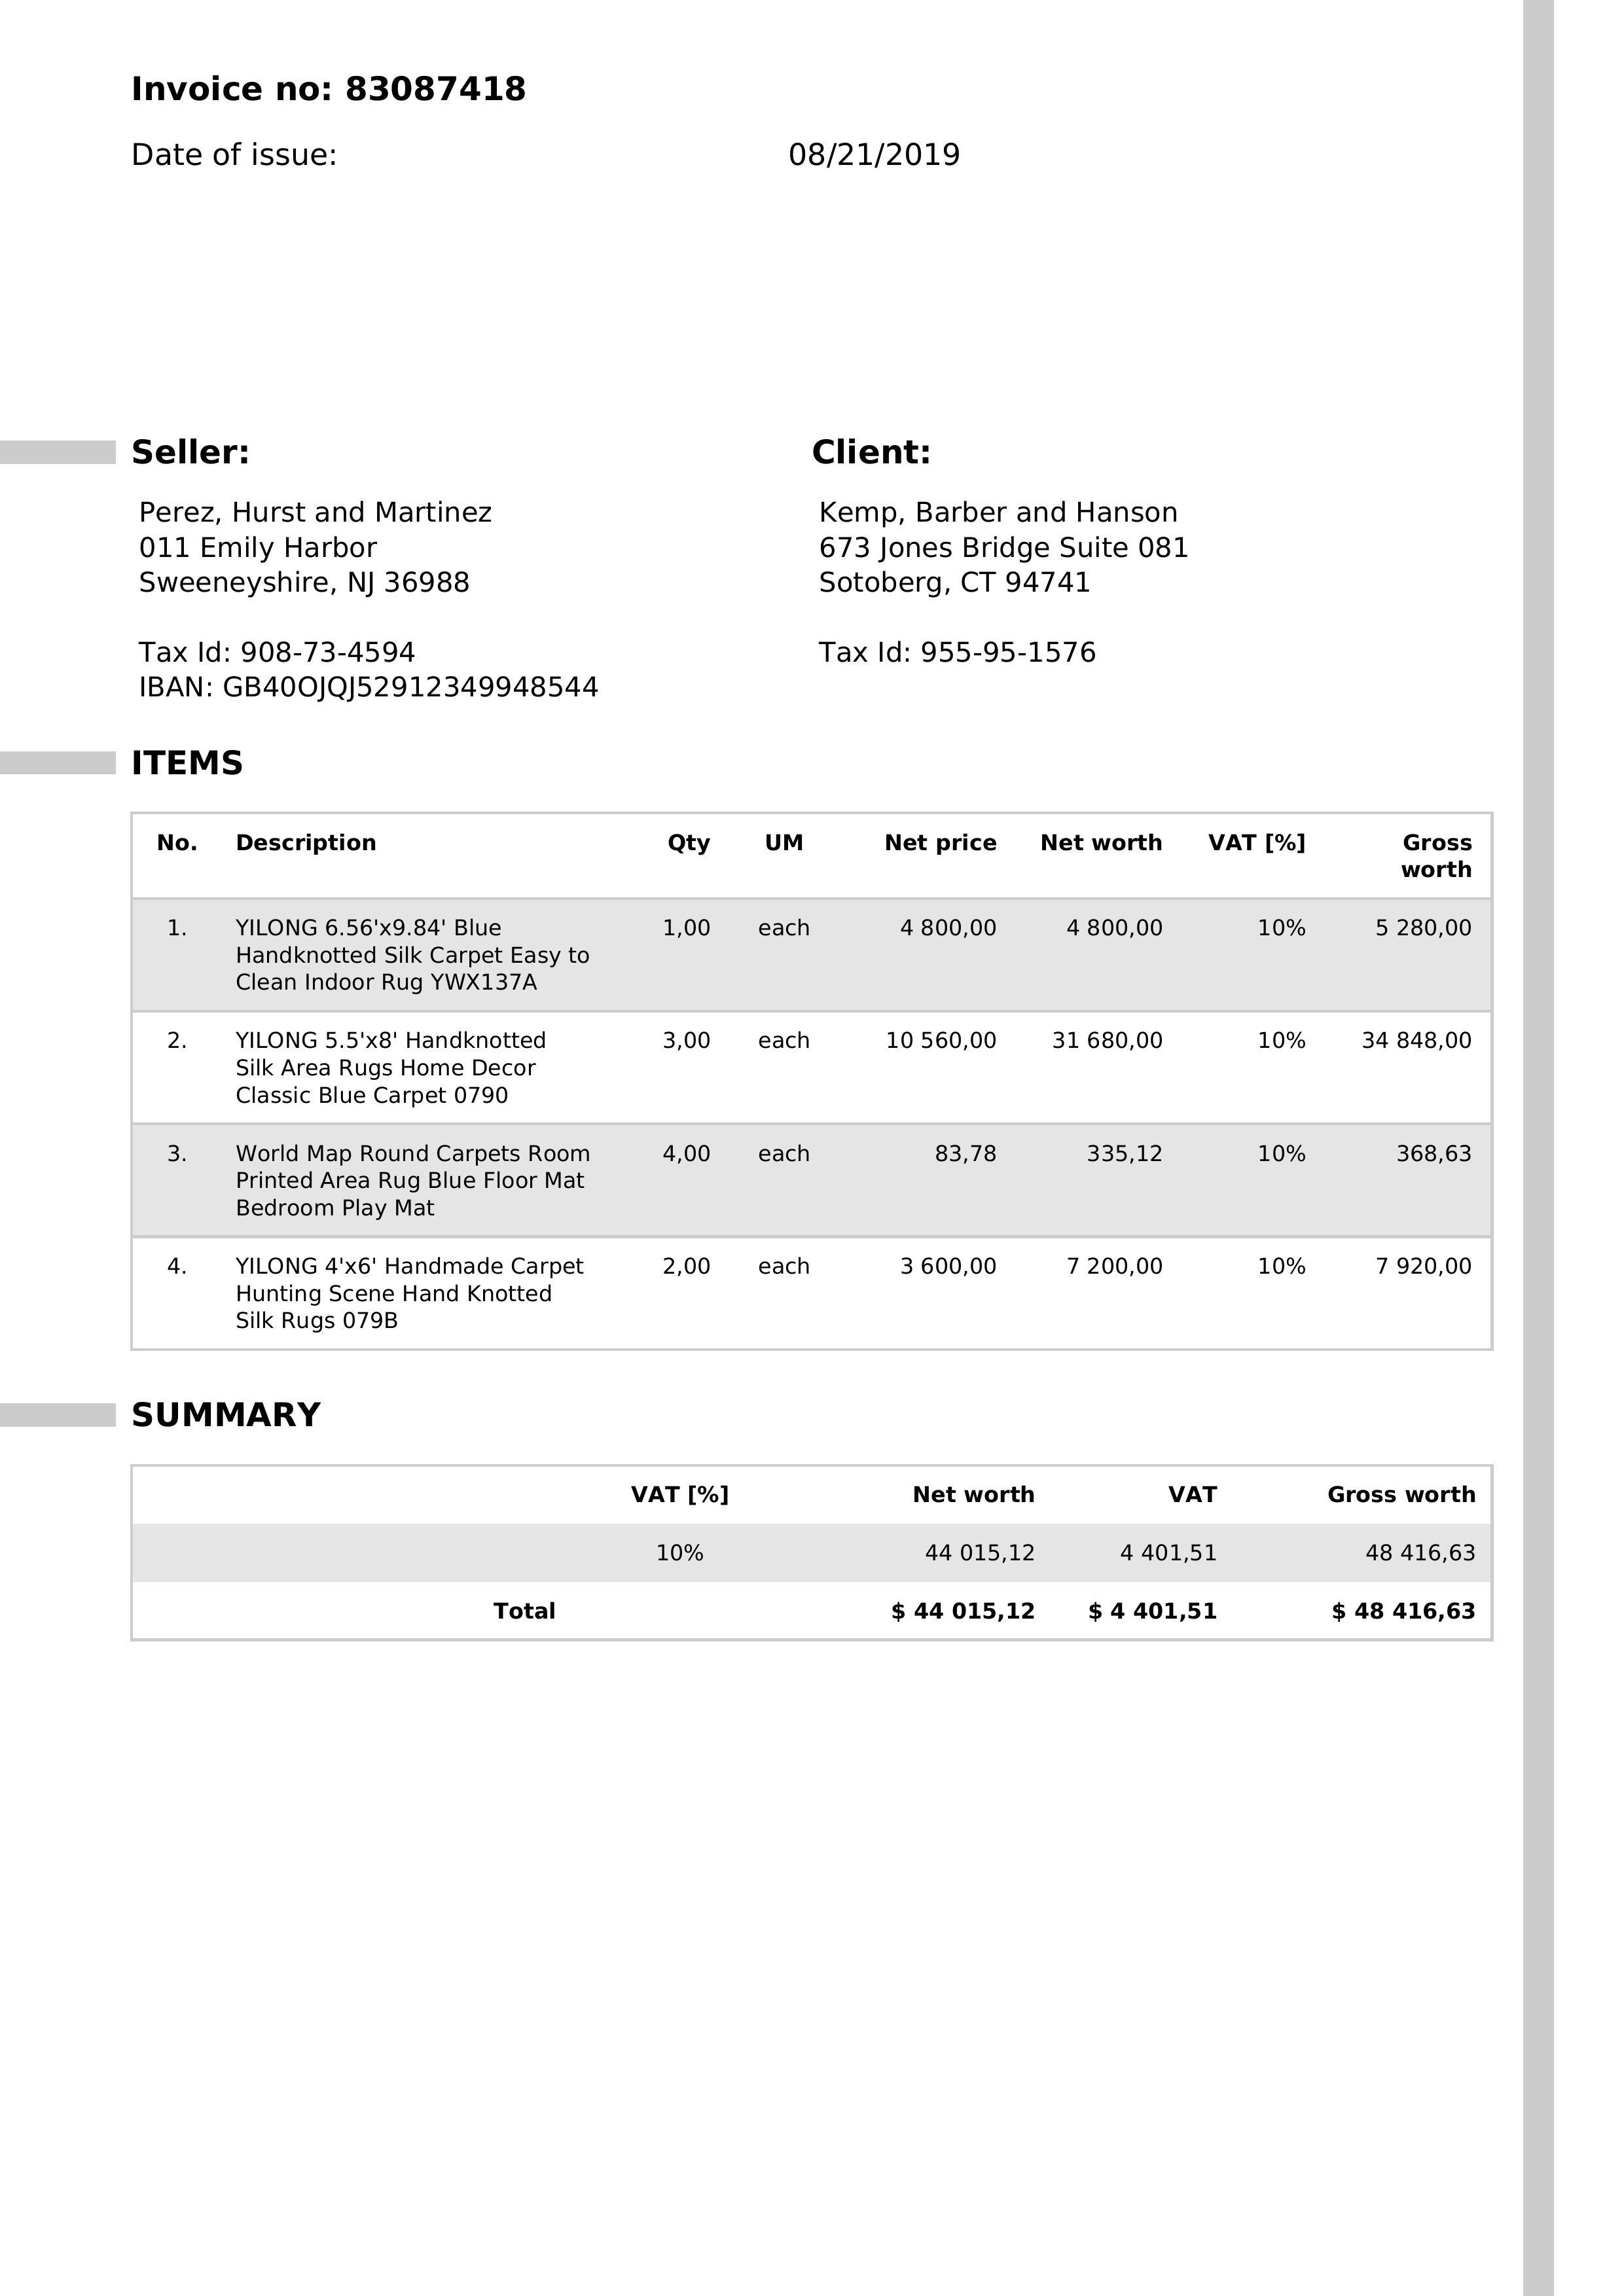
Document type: Invoice